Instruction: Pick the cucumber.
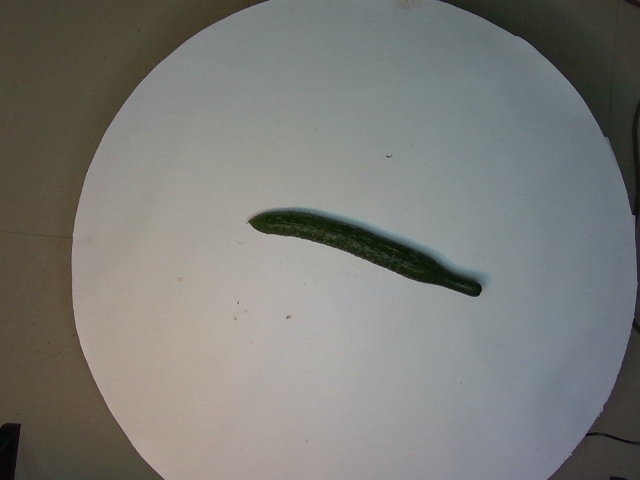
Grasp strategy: vertical